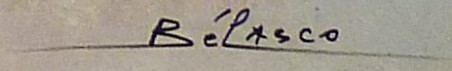
Signature of: daniele belasco